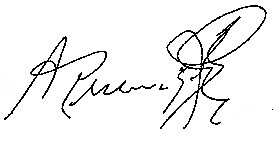
Signature of: alfonso rumazo gonzález